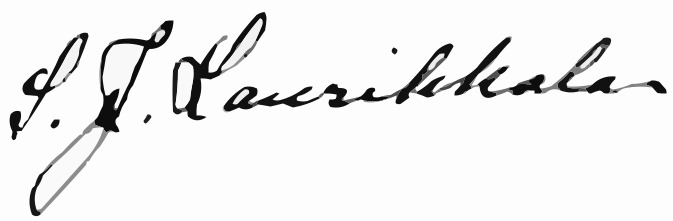
Signature of: selim laurikkala